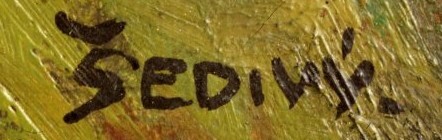
Signature of: josef jan šedivý